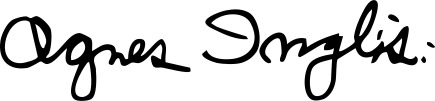
Signature of: agnes inglis